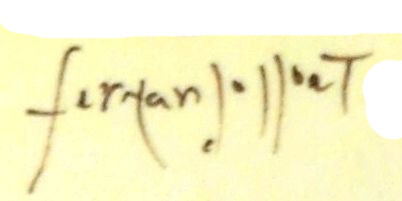
Signature of: fernando llort choussy